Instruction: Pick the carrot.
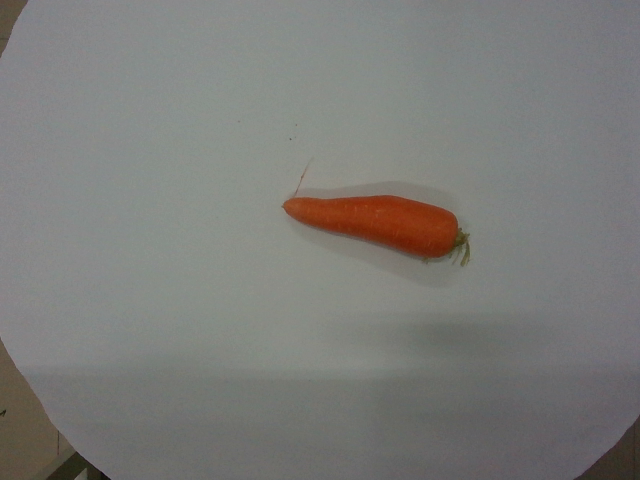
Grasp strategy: vertical